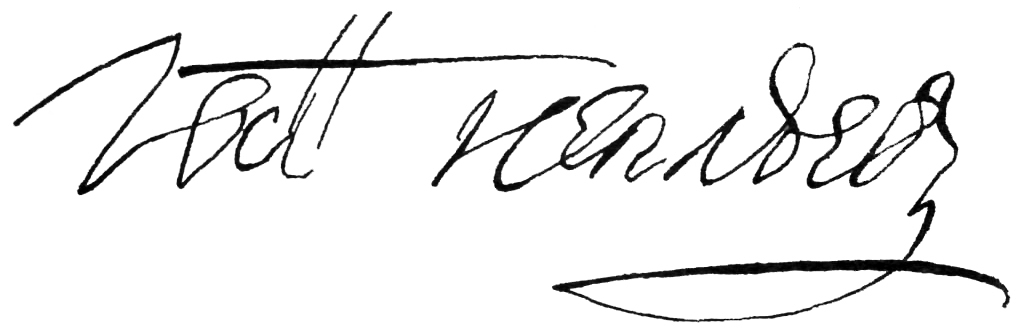
Signature of: ivan neplyuyev